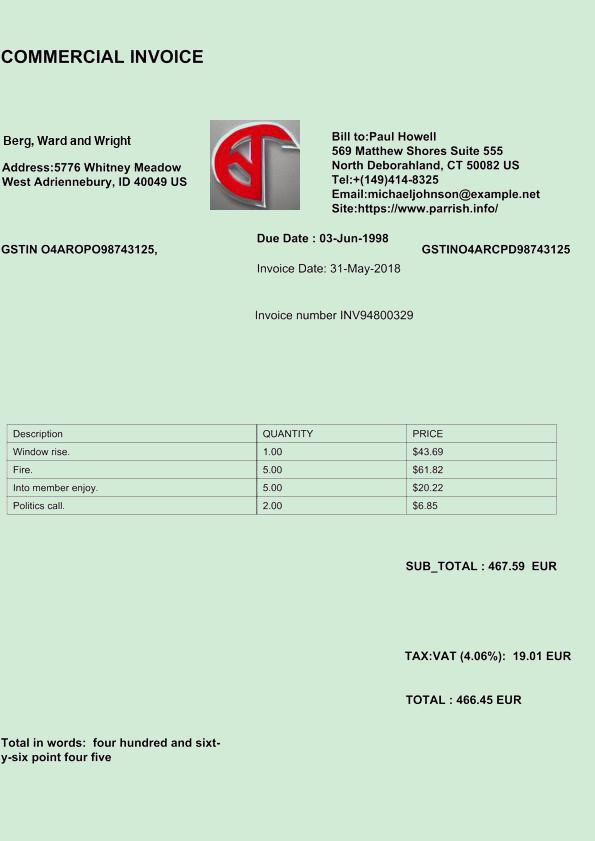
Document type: Invoice